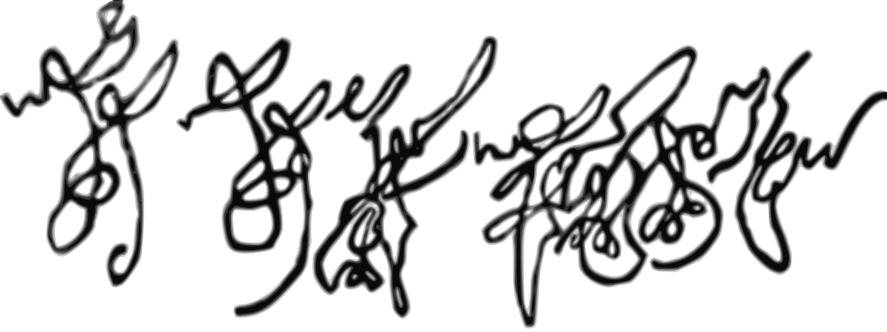
Signature of: vakhtang iv of georgia